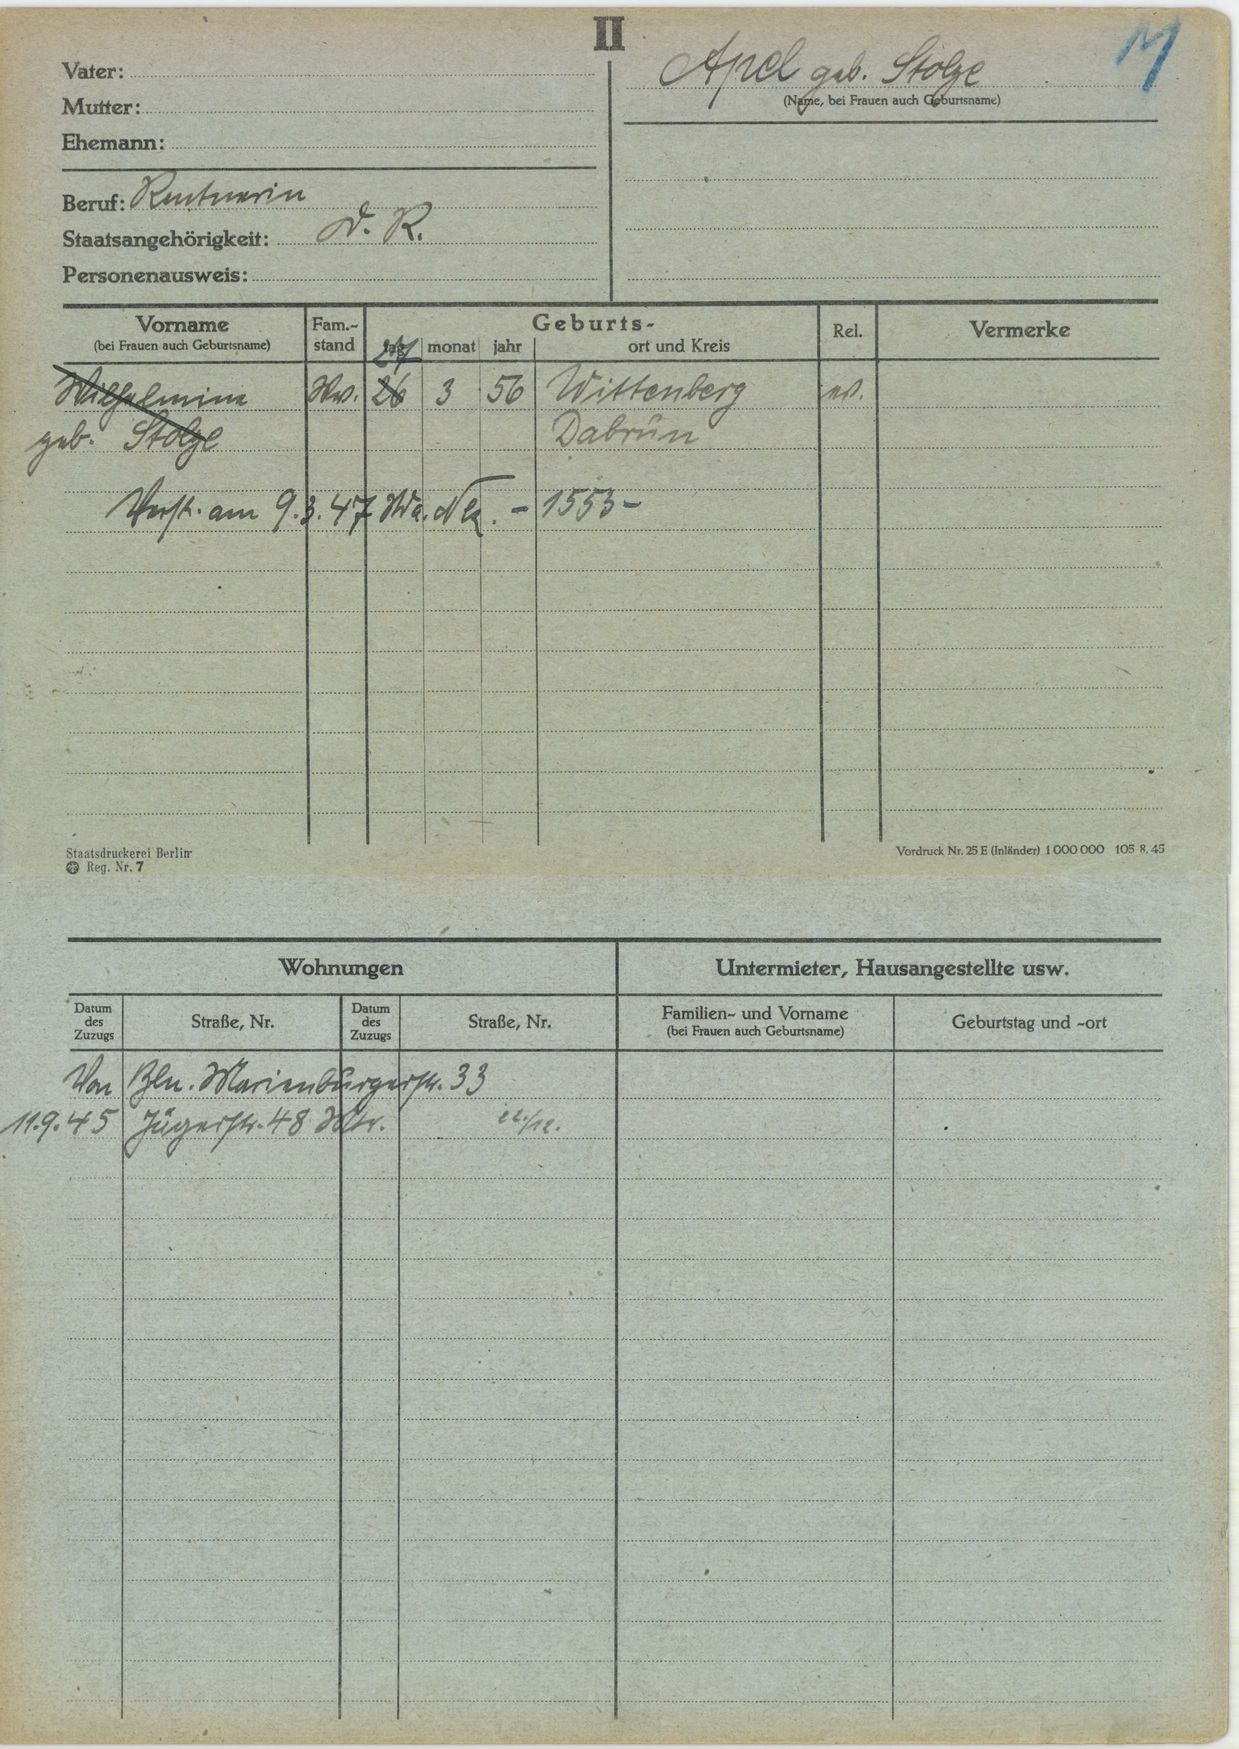
Apel geb. Stohe